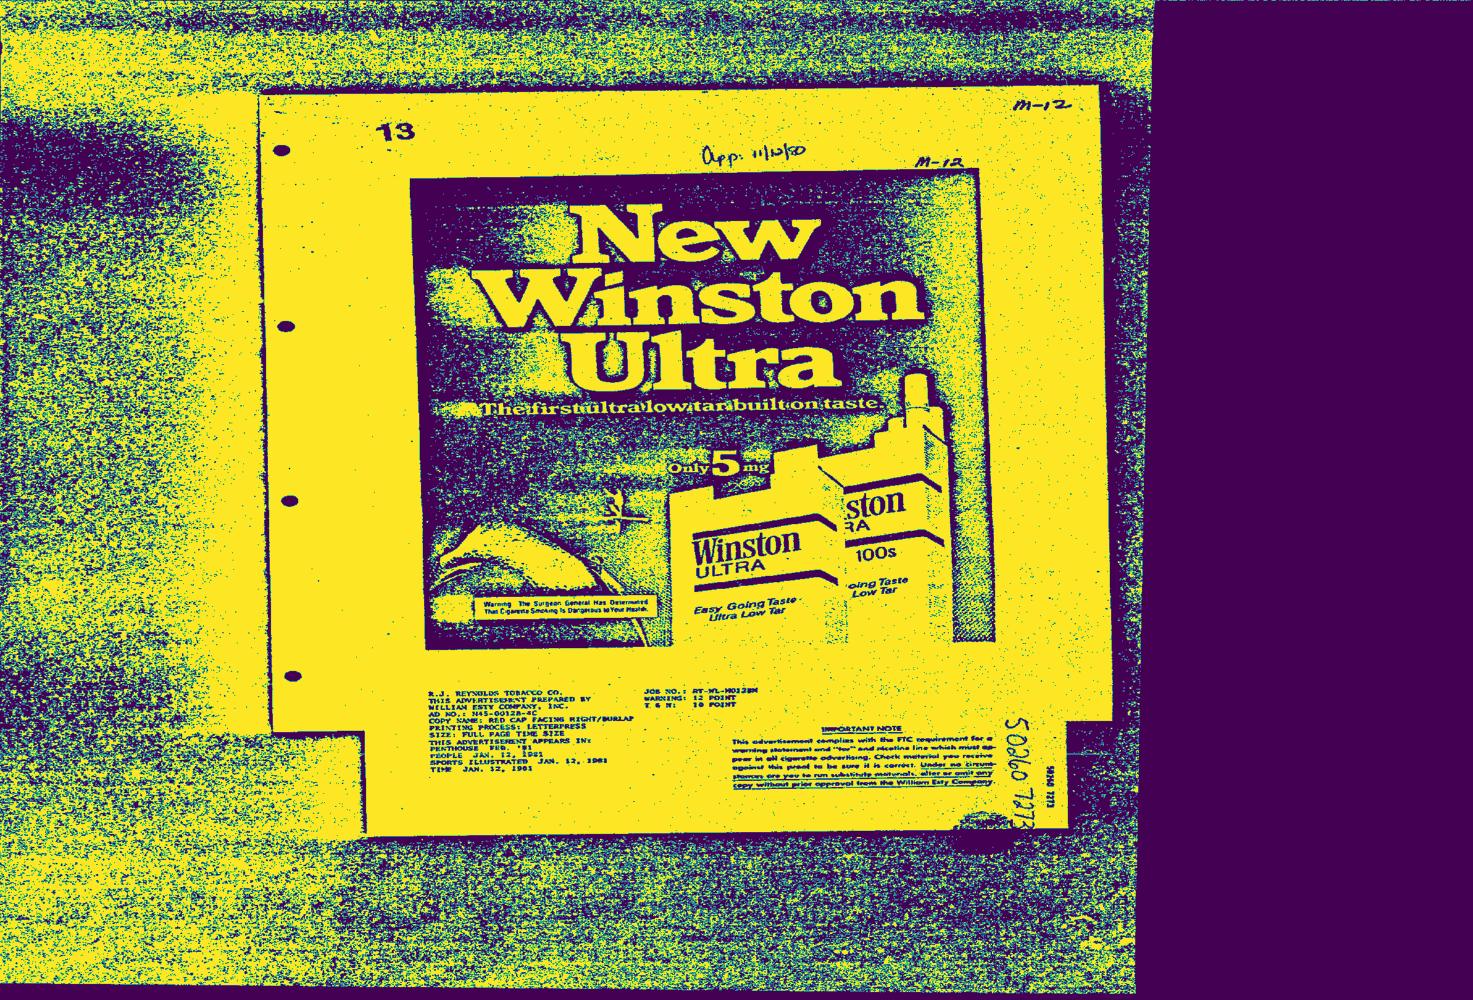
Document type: AD